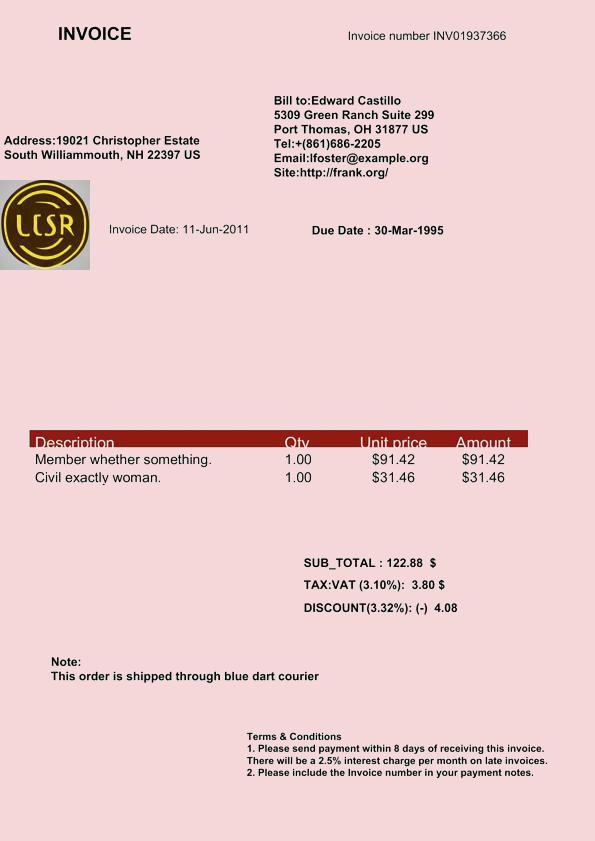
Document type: Invoice